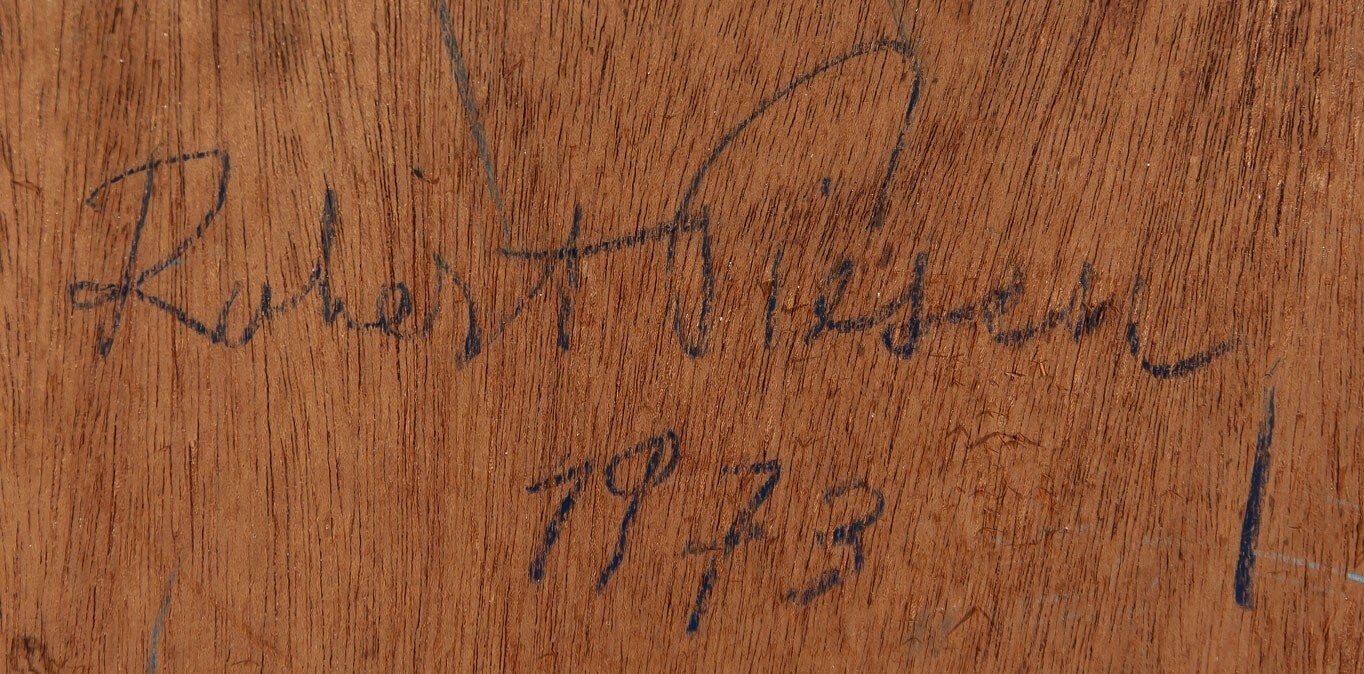
Signature of: robert piesen